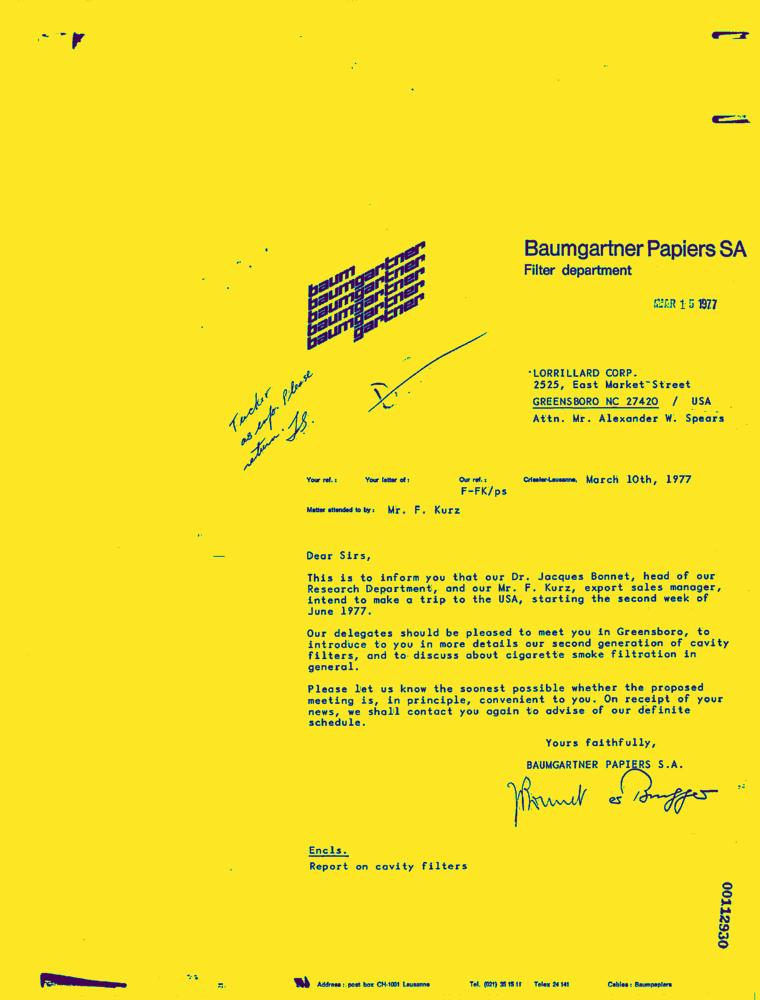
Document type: Letter-Doc